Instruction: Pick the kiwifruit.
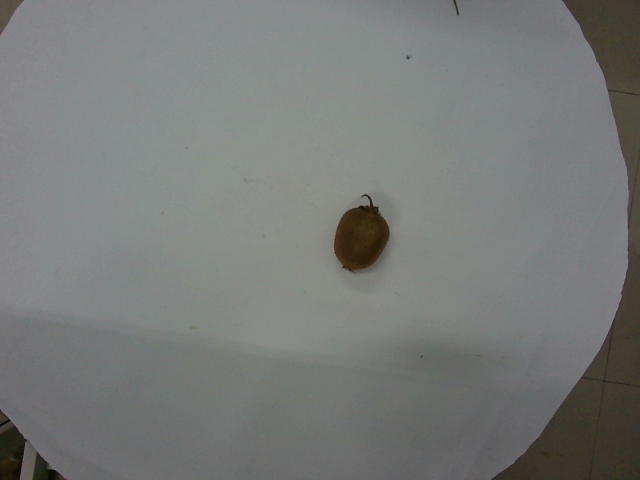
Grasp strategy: vertical